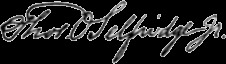
Signature of: thomas o selfridge jr